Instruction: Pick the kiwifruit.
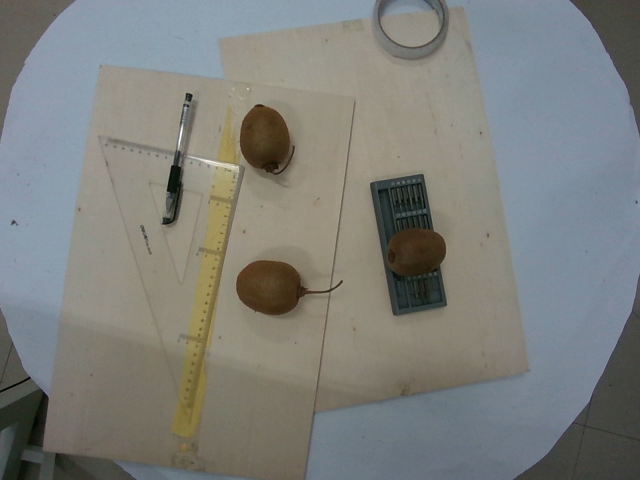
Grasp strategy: vertical